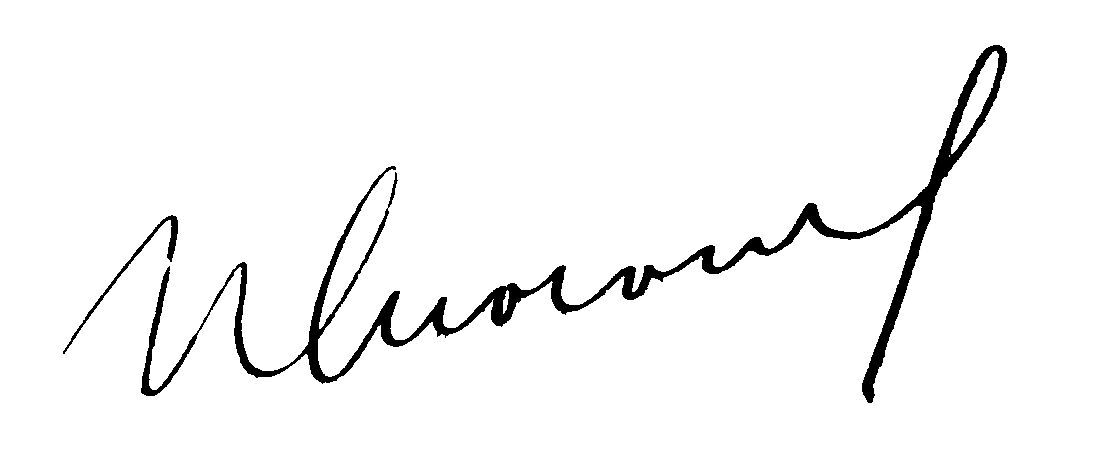
Signature of: pierre chocarne